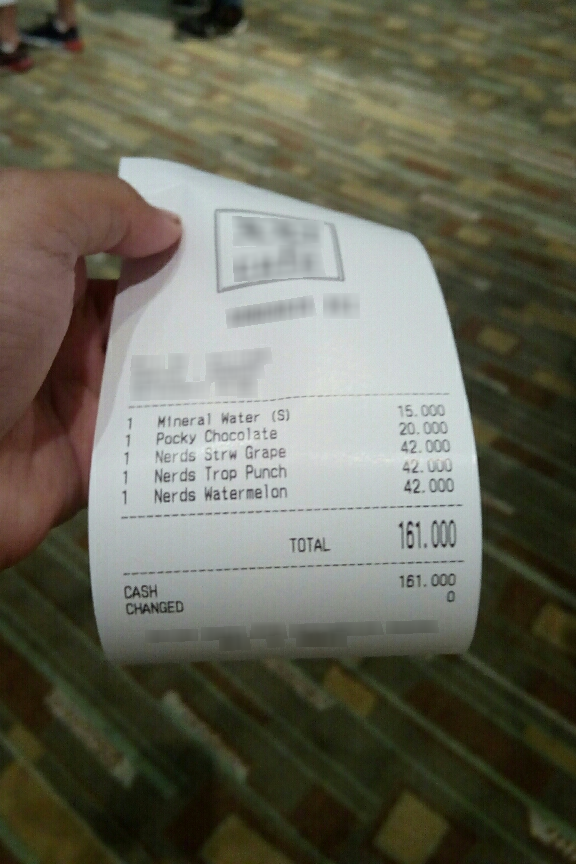
Number of items: 5
Total: 161.000
OCR text regions:
text: 1
text: Mineral
text: Water
text: (S)
text: 15.000
text: TOTAL
text: 161.000
text: CASH
text: 161.000
text: CHANGED
text: 0
text: 1
text: Pocky
text: Chocolate
text: 20.000
text: 1
text: Nerds
text: Strw
text: Grape
text: 42.000
text: 1
text: Nerds
text: Trop
text: Punch
text: 42.000
text: 1
text: Nerds
text: Watermelon
text: 42.000